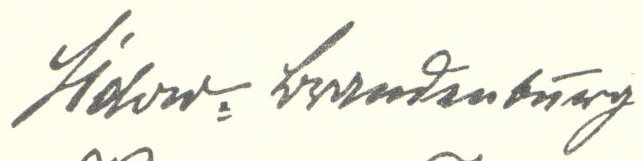
Signature of: otto sidow